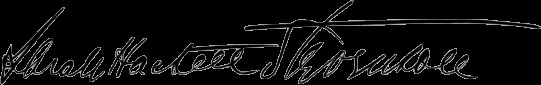
Signature of: sarah hackett stevenson